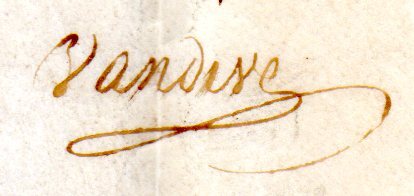
Signature of: nicolas felix vandive